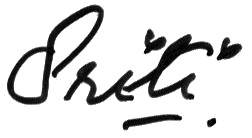
Signature of: sriti jha